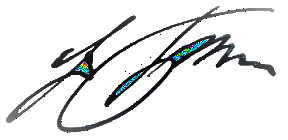
Signature of: ferdinand porsche